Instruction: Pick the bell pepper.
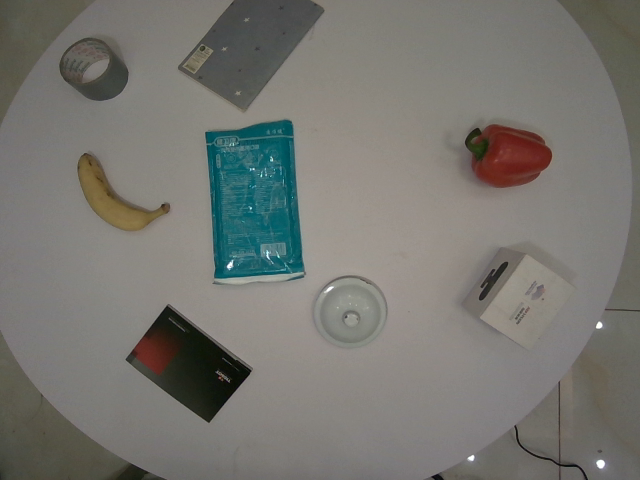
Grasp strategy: vertical